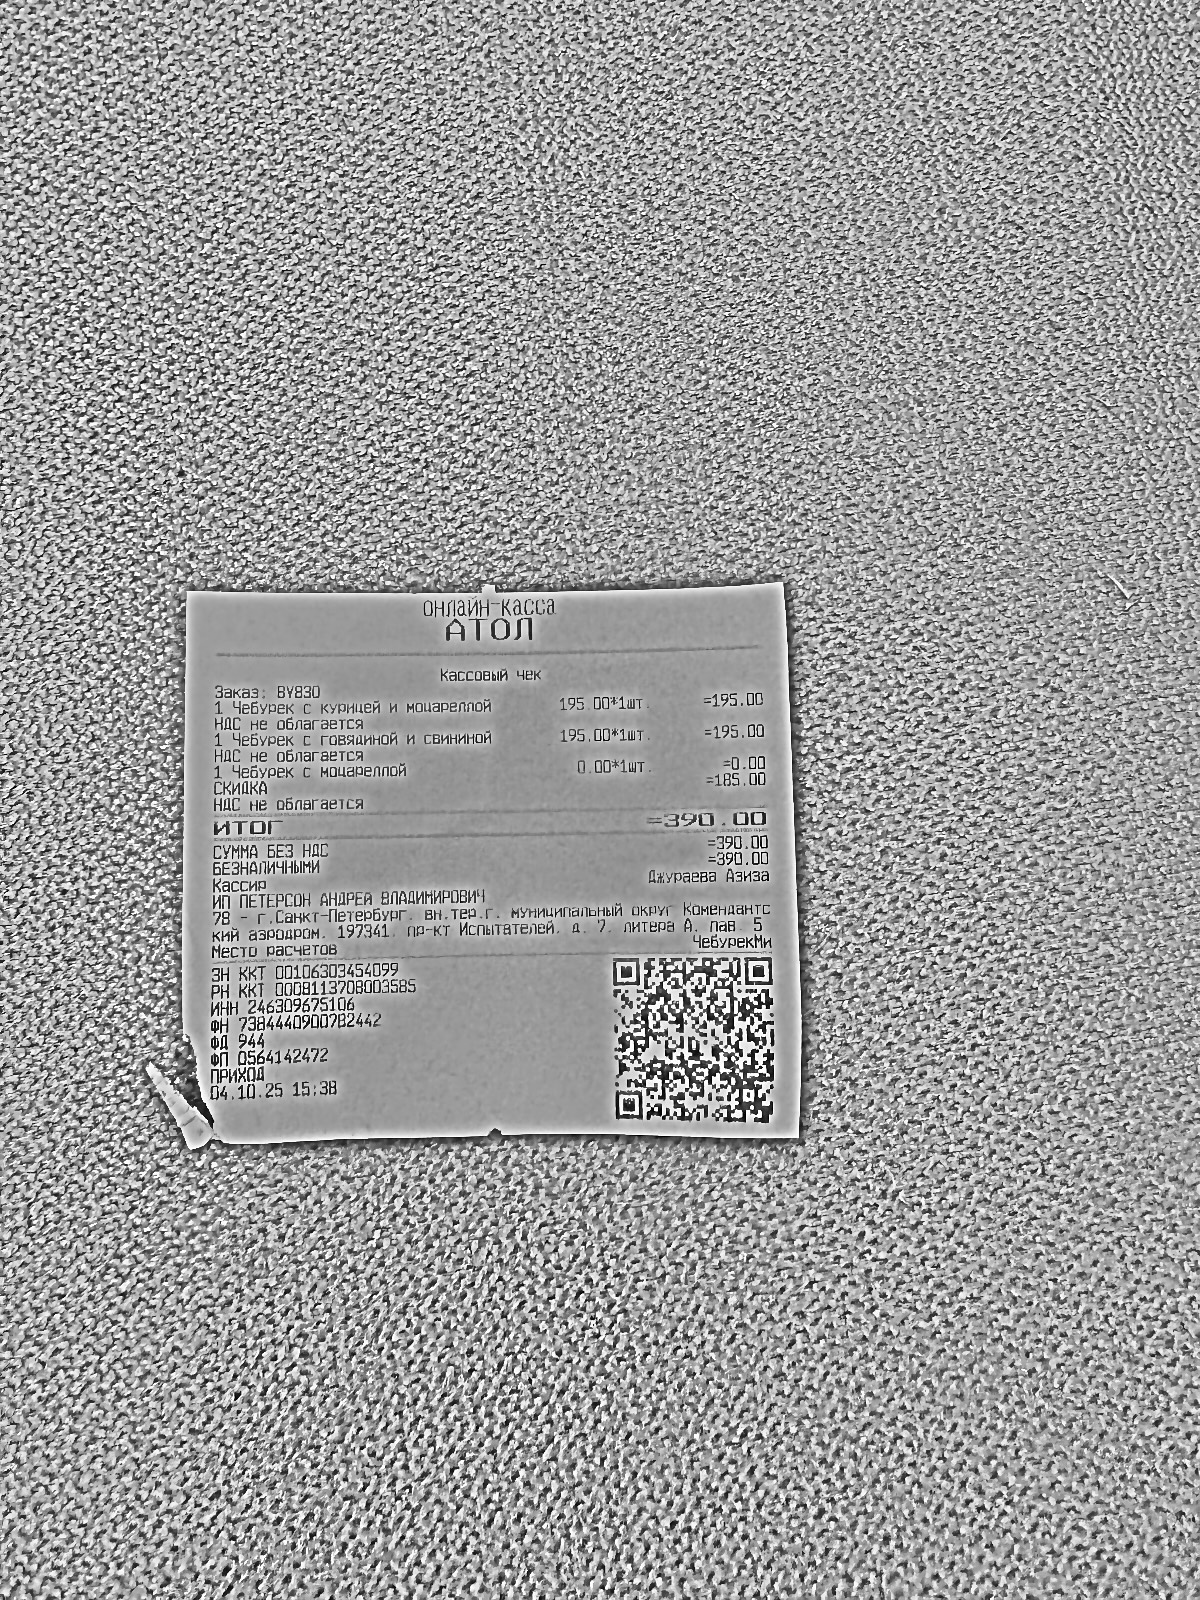
Продавец: ИП ПЕТЕРСОН АНДРЕЙ ВЛАДИНИРОВИЧ
ИНН: 246309675106
Дата: 04.10.25
Товары: 1 Чебурек с курицей и моцареллой; 1 Чебурек с говядиной и свининой; 1 Чебурек с моцареллой
Количество: 1.000; 1.000; 1.000
Цена: 195.00; 195.00; 0.00
Сумма: 195.00; 195.00; 0.00
Итого: 390.00